Question: What jurisdiction, city, or county is the document associated with?
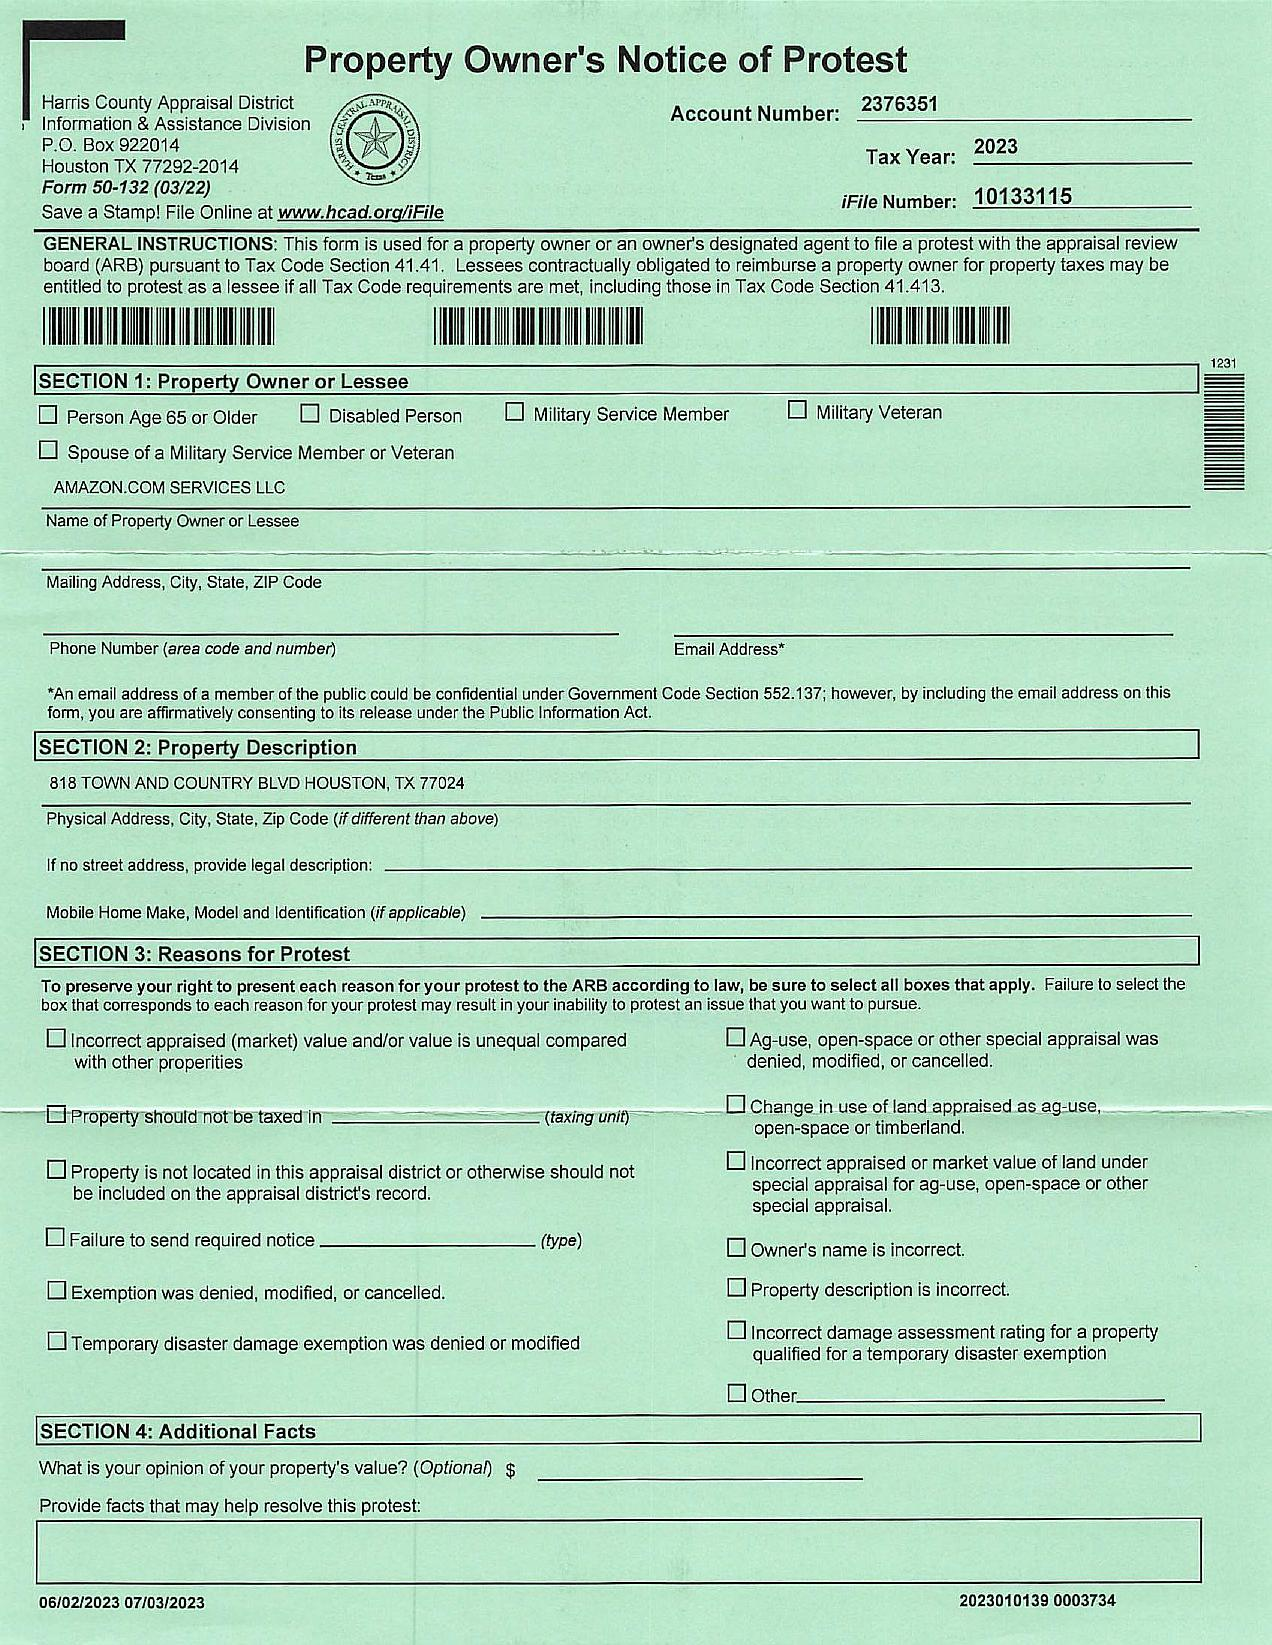
Answer: "Harris County"